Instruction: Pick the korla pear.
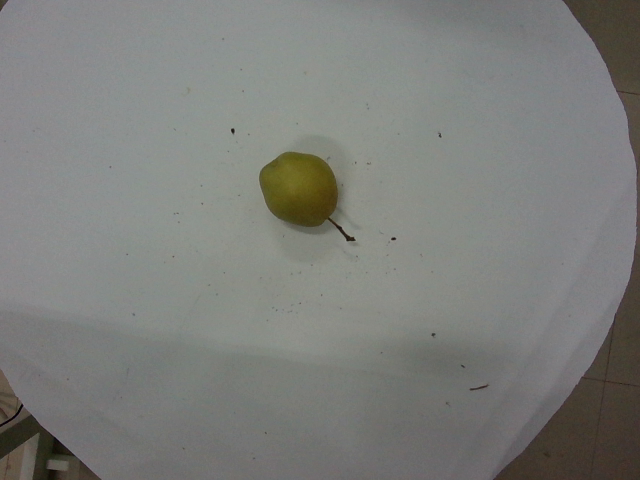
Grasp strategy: vertical